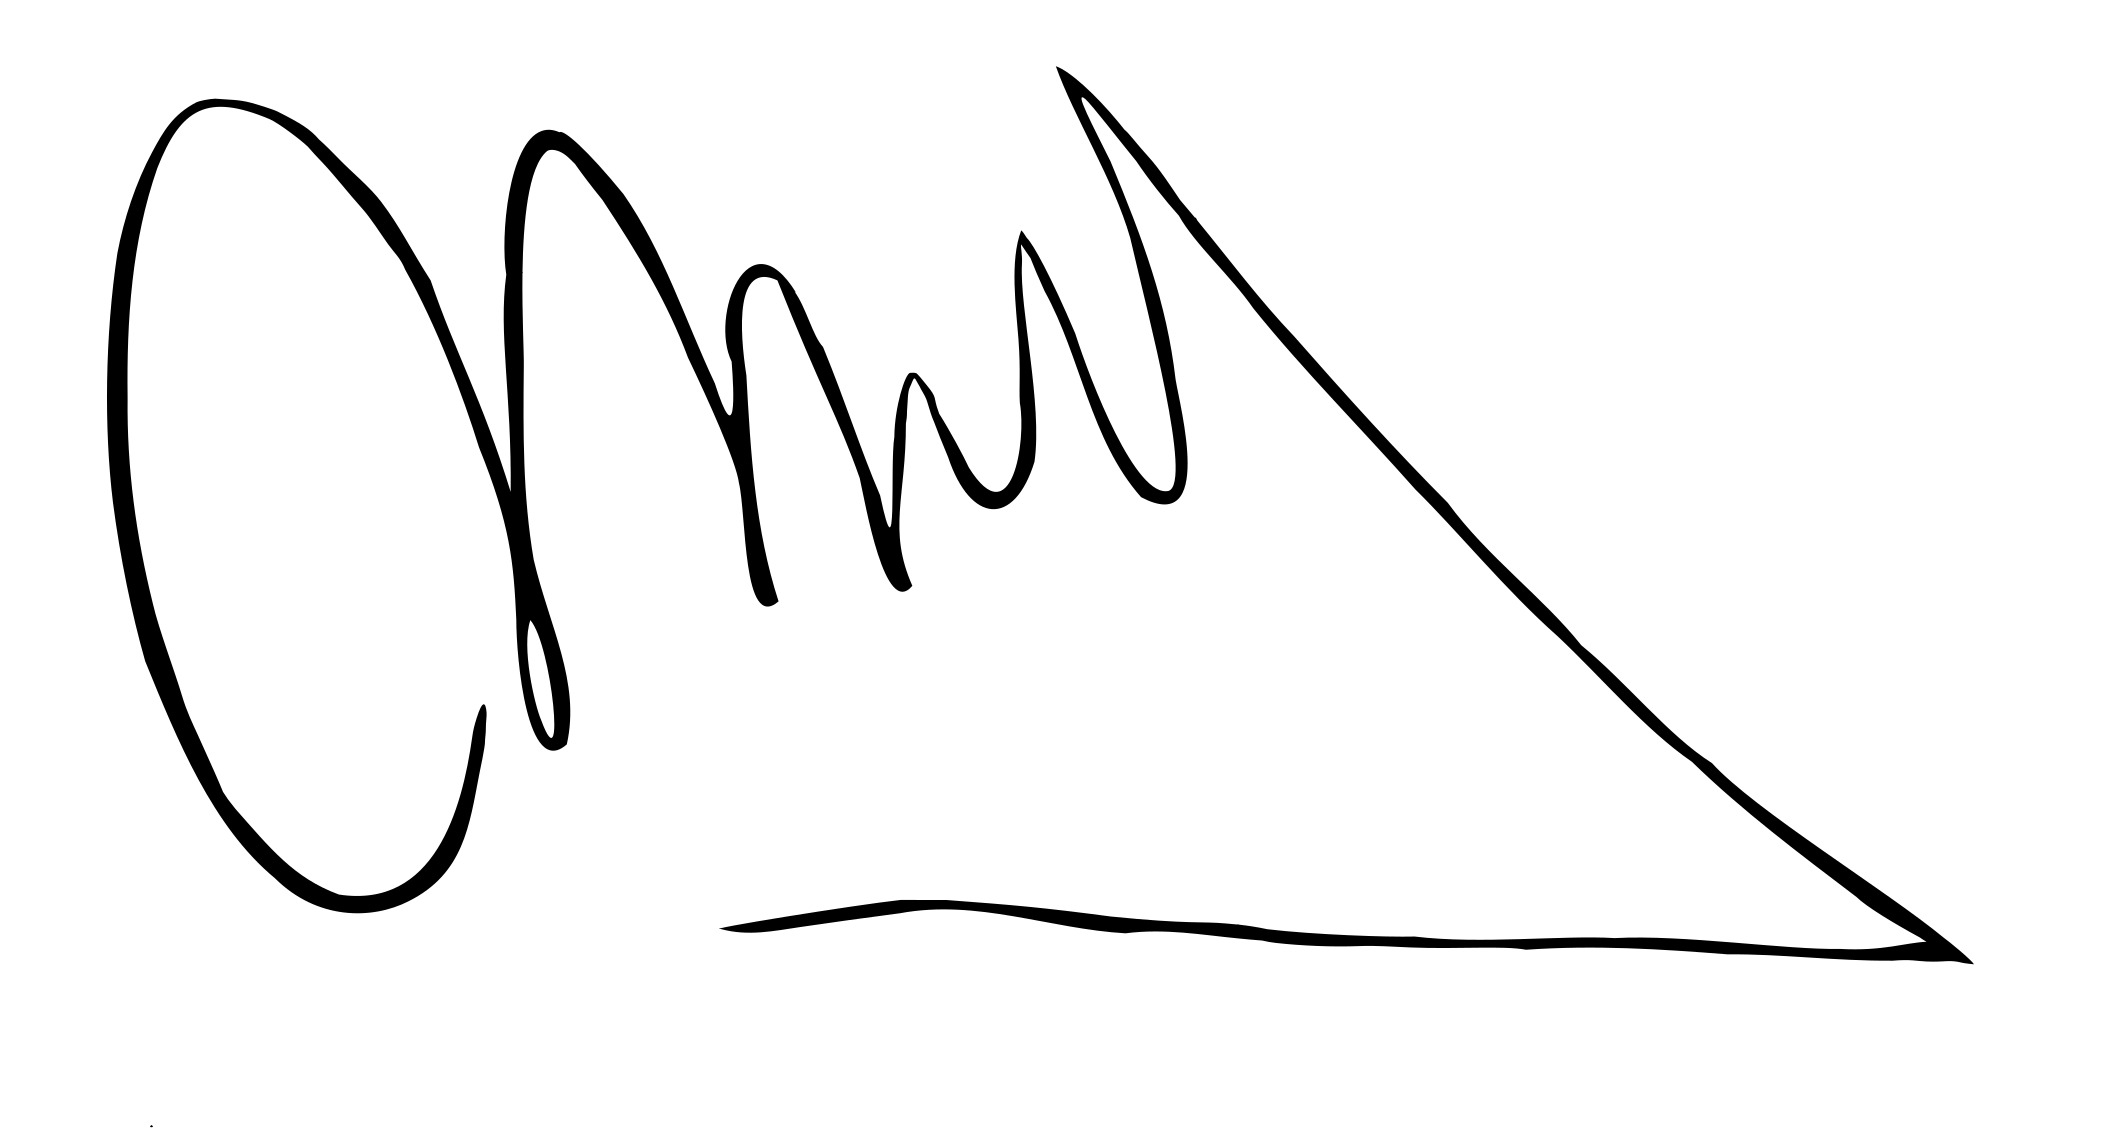
Signature of: verónica magario